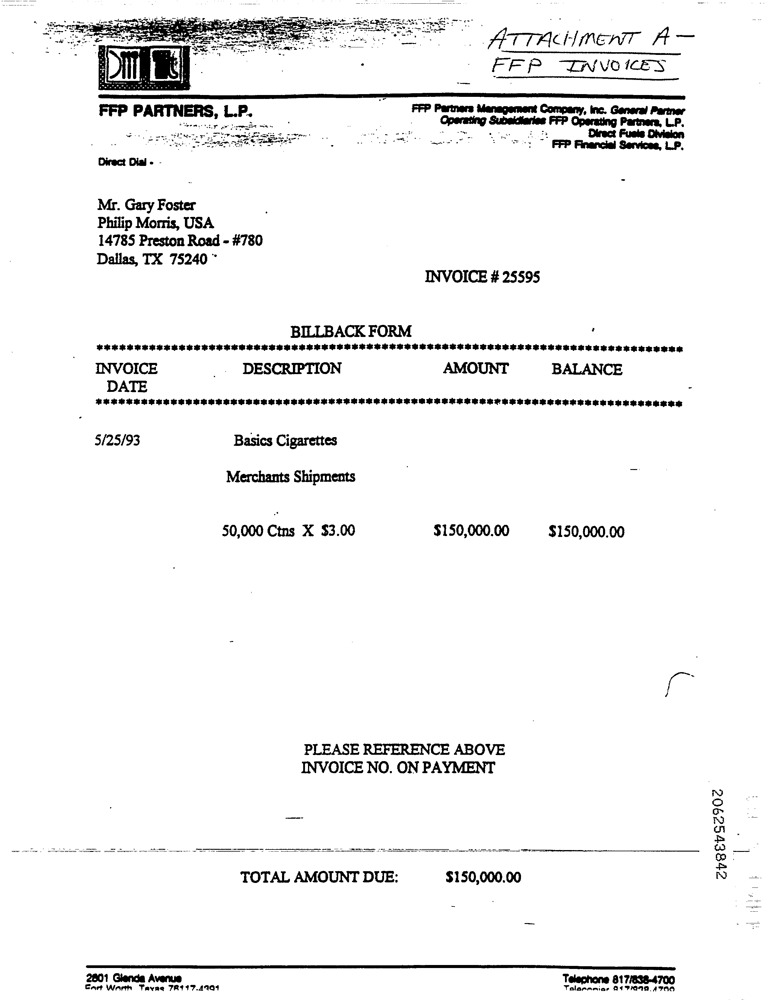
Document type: Invoice